Question: Can you provide the account number mentioned in the document?
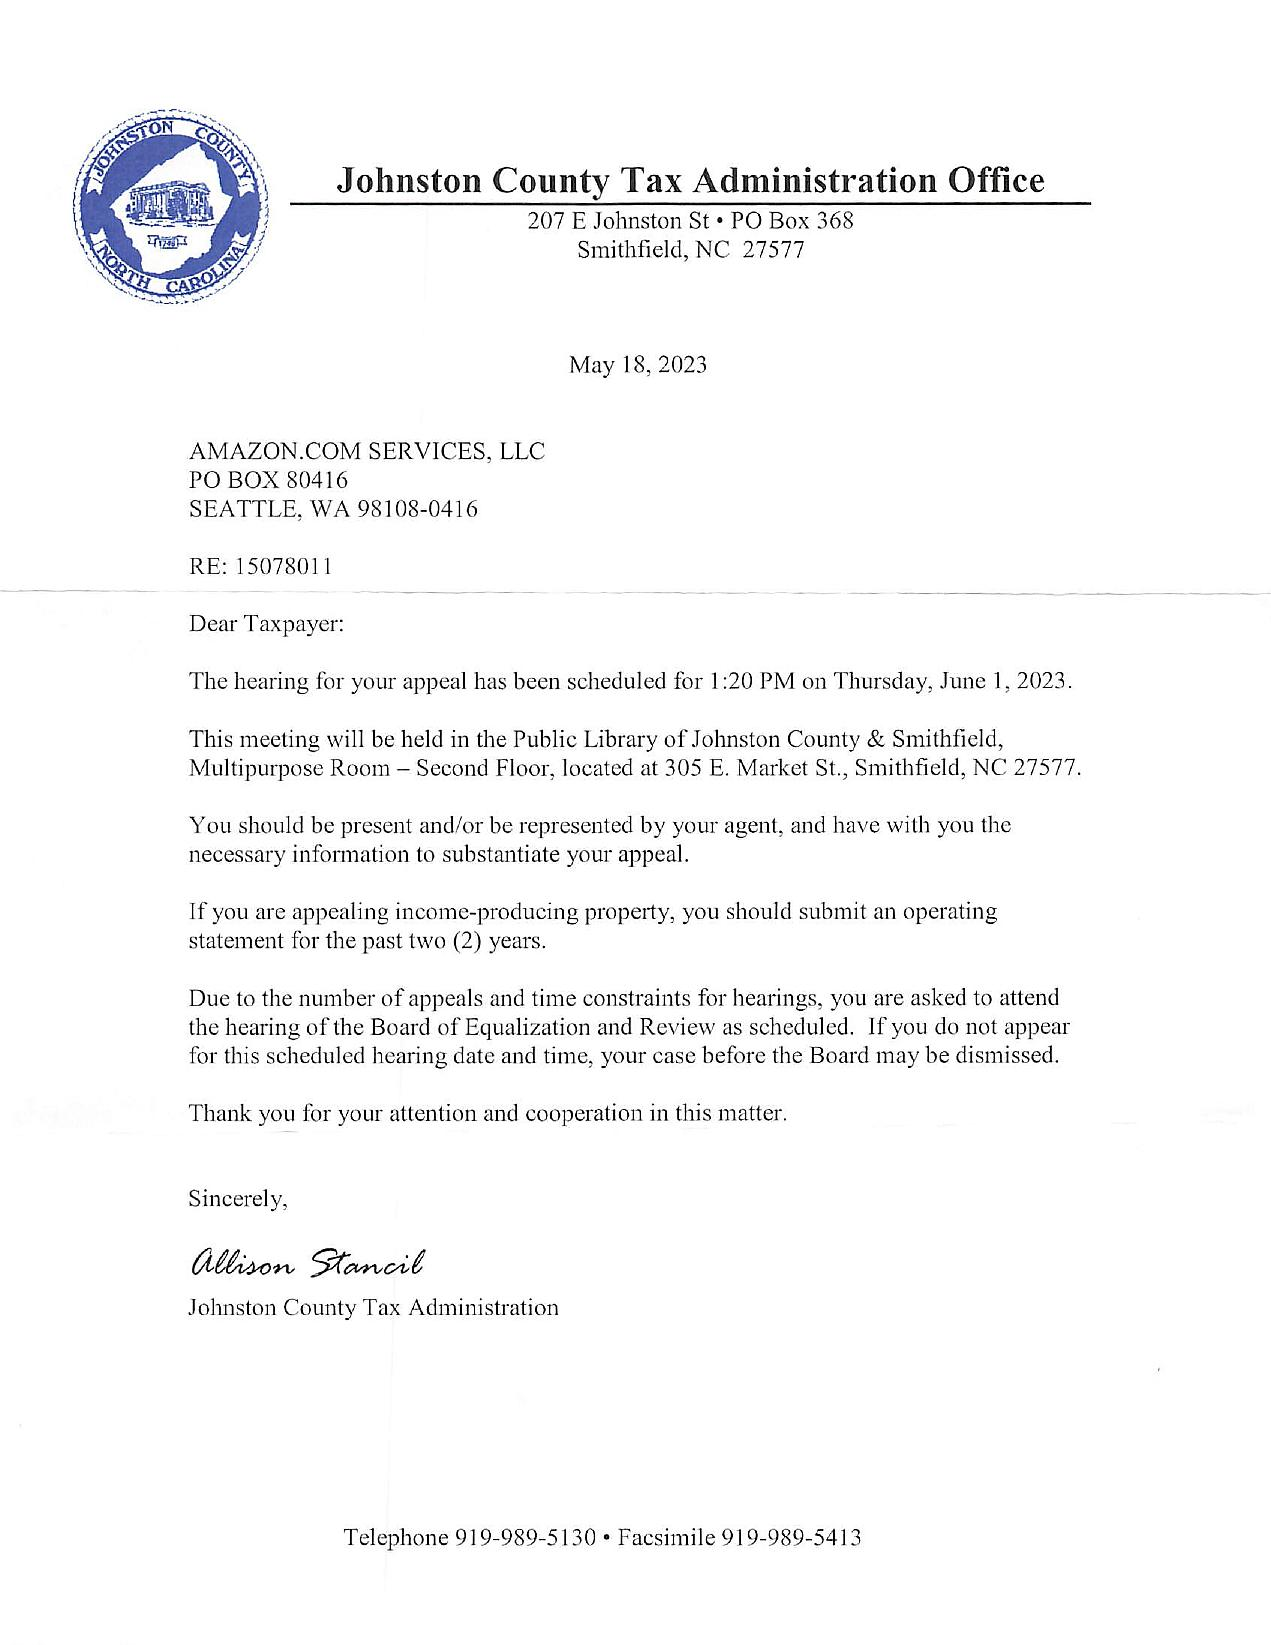
Answer: "15078011"